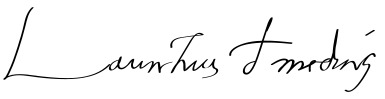
Signature of: lorenzo de medici